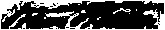
Signature of: isaac taylor hinton